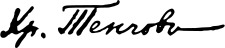
Signature of: hristo tenchev